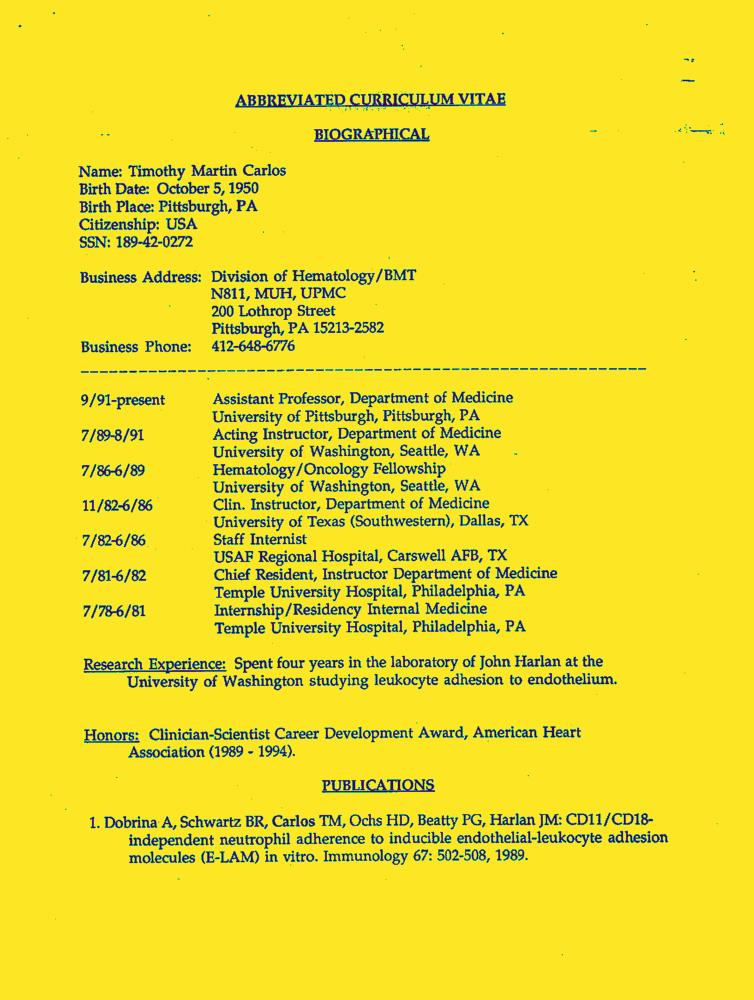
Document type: Resume-Doc